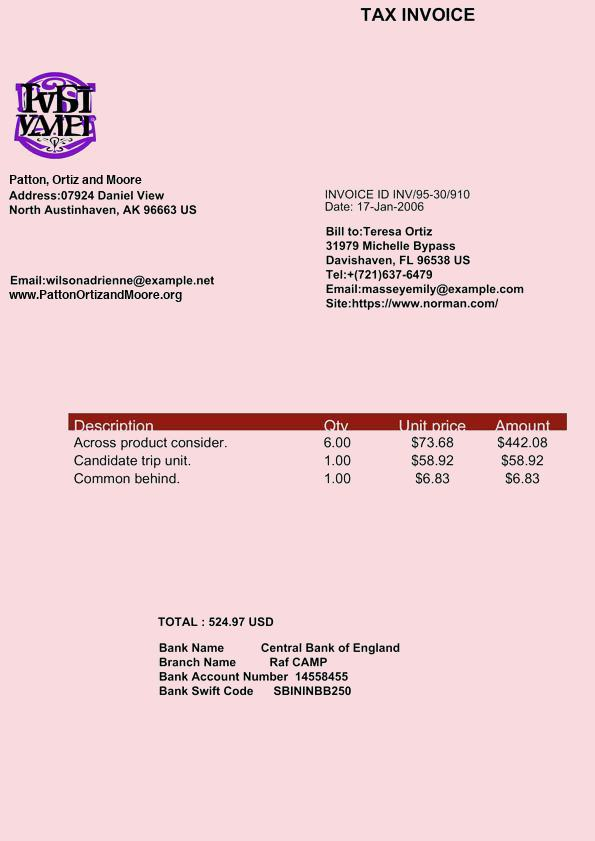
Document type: Invoice